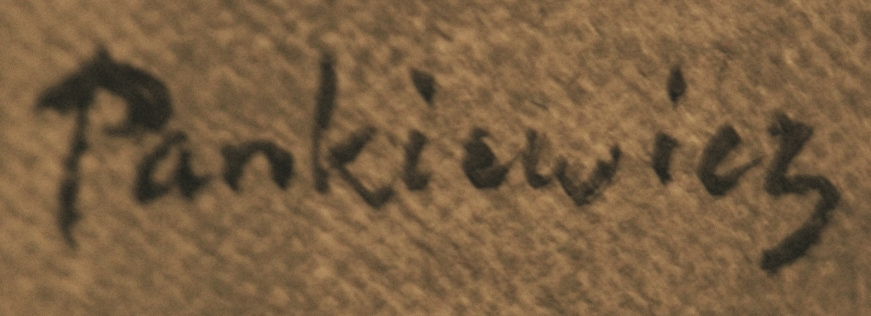
Signature of: józef pankiewicz